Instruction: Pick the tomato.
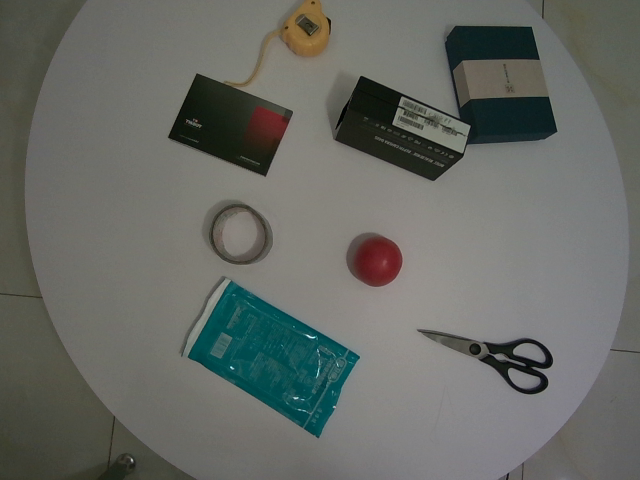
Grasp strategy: vertical